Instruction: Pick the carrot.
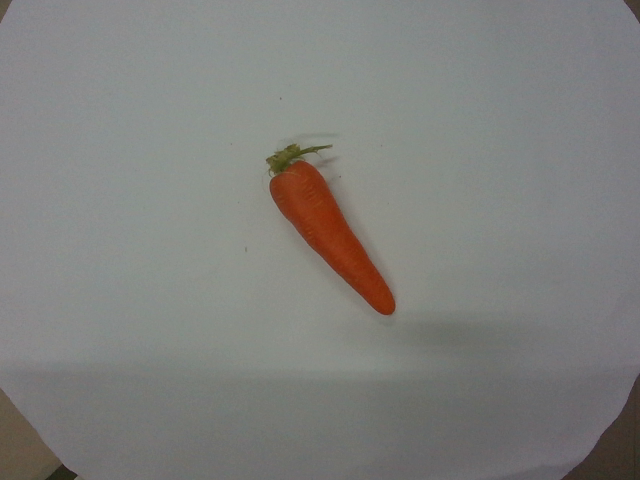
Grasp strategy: vertical